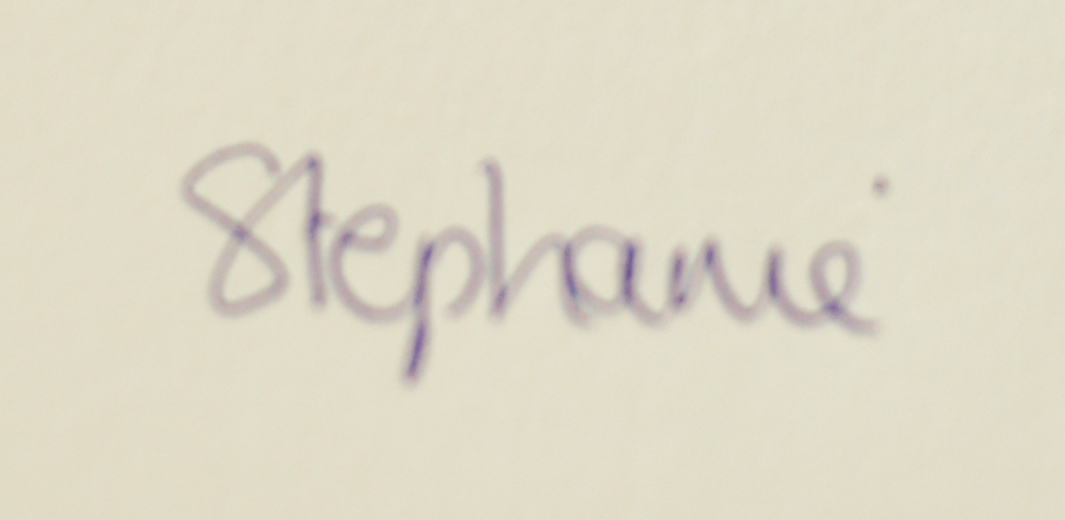
Signature of: stephanie al qaq